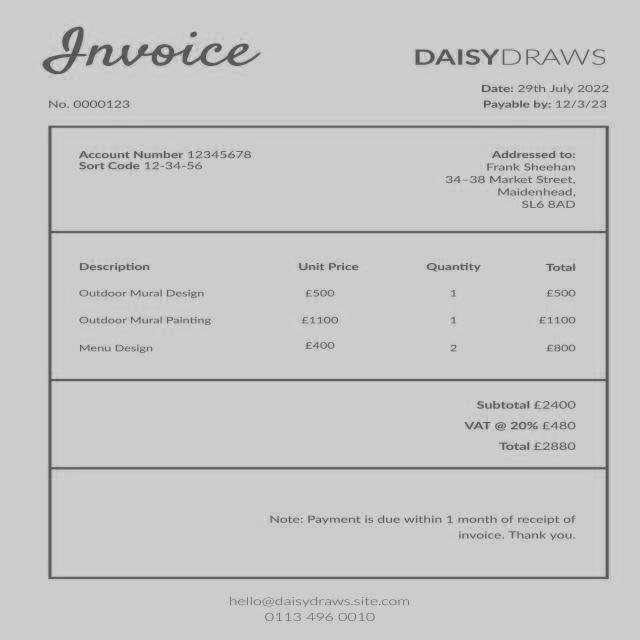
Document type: Invoice